Patient: Male, age 50
A 50-year-old male visited our hospital in October 1996 because of abnormalities detected in a medical checkup. Urinary protein and occult hematuria had been documented in medical checkups over the previous few years, with marked proteinuria of up to 3.8 g/day being a prominent feature of his clinical presentation. Renal biopsy performed in December 1996 revealed segmental sclerosis in 1 of 7 glomeruli and deposition of immunoreactive substances into glomeruli, including IgM and complement. Therefore, a diagnosis of FSGS was made on the basis of the results of a renal biopsy. Also, chest computed tomography (CT) delineated interstitial changes accompanied by cystic lesions in the lung and pleural thickening (fig. 1a), along with chest X-ray abnormalities that had been noted in a past medical checkup. He had worked as a demolition worker and smoked approximately 30 cigarettes a day since he was 18 years old. Work- and smoking-related lung conditions were therefore the most likely causes of the pulmonary lesions. An annual chest CT showed little change over several years, in contrast to progression of the renal disorder. Pleural thickening strongly suggested concomitant TB based on epidemiological reports showing a strong association of TB with pneumoconiosis, although mycobacterium species were not detected by sputum culture tests that were repeatedly performed over a couple of years.
Cyclosporine A (CsA) was administered at doses of 50-100 mg per day under therapeutic drug monitoring (the trough level was usually around 50 ng/ml) in lieu of steroid therapy to reduce the risk of excessive immunosuppression, but the serum creatinine (Cr) level showed a rapid elevation in 2000, at approximately 3 years after biopsy (fig. 2a). He had presented with persistent microscopic hematuria, which is inconsistent with the clinical presentation of FSGS, since the first visit. By contrast, a temporary decrease in proteinuria (down to 1.3 g/day) was observed afterward, unlike with treatment-resistant FSGS. Rapidly progressive glomerulonephritis was suspected despite the biopsy findings, and circulating ANCA was measured (this test has been clinically available since 1998 in Japan). Elevation of the MPO-ANCA titer (168 EU) was found, along with an altered clinical presentation. However, potent immunosuppressive therapies such as glucocorticoids were still withheld due to the possibility of an underlying infection (TB). Apheresis was alternatively conducted in an effort to avoid decreased immune competence, but initiation of HD was required in September 2001 because of end-stage renal disease (ESRD). Thrice-weekly HD was performed uneventfully for several years, and there were also no changes in pulmonary signs. An annual CT checkup had shown little change (fig. 1b), and elevation of serum KL-6 had not been documented. In contrast, circulating MPO-ANCA had ranged from 10.5 to 32.5 U/ml, even in the dialysis period, indicating possible AAV (fig. 2b). However, steroid therapy was postponed due to the unconfirmed diagnosis, presumed TB, and lack of problematic clinical events.
Abruptly, the patient developed gross hemoptysis accompanied by severe cough at night in bed and was transported to our facility by ambulance in October 2010. Chest CT showed infiltrative shadows in the bilateral lung fields (fig. 1c). Under a presumptive diagnosis of alveolar hemorrhage associated with AAV, steroid therapy comprising 3-day intravenous infusion of 500 mg methylprednisolone followed by daily oral administration of 20 mg prednisolone (PSL) was launched. A preventive dose of 100 mg isoniazid per day was also prescribed. As expected, the hemorrhagic shadows almost disappeared as early as 2 days after hospitalization (fig. 1d), and the serum MPO-ANCA titer subsequently fell to normal (fig. 2b). The patient was discharged after 17 days and has had no recurrence of hemoptysis. At present, PSL has slowly been tapered to a daily dose of 5 mg, but there has been little change over time in the serum MPO-ANCA level and follow-up CT.
Keywords: anca-related nephritis and vasculitis, focal and segmental glomerulosclerosis, pulmonary hemorrhage, tuberculosis
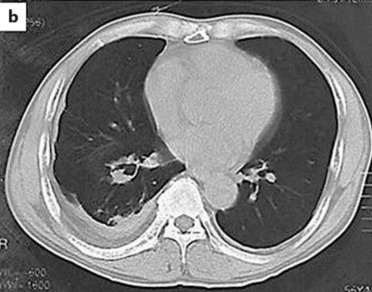
Image caption: Time course of pulmonary lesions in our patient. b; Chest CT from September 2001 shows little change.